Question: Describe the condition in detail:
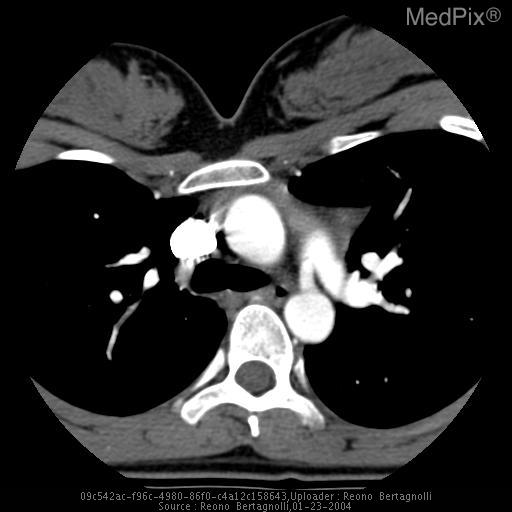
Answer: The disease is discussed as: Patent ductus arteriosus is a common malformation that accounts for approximately 10-12% of congenital heart disease.  Patients commonly present in infancy with acyanotic congestive heart failure, with a left to right shunt.  Embryologically, the ductus arises from the left VI aortic arch, connecting the proximal descending aorta to the left pulmonary artery.  This structure typically closes in the first 24 hours of life.  Persistence of the ductus is not well understood, but is related to prostagladins.

Patients with PDA often have other associated structural abnormalities such as VSD, aortic stenosis, pulmonic stenosis, and aortic coartcation.  PDA is more prevalent in patients with trisomy 18 and 21.  Other common causes of left to right shunt include VSD, ASD, and endocardial cushion defect.